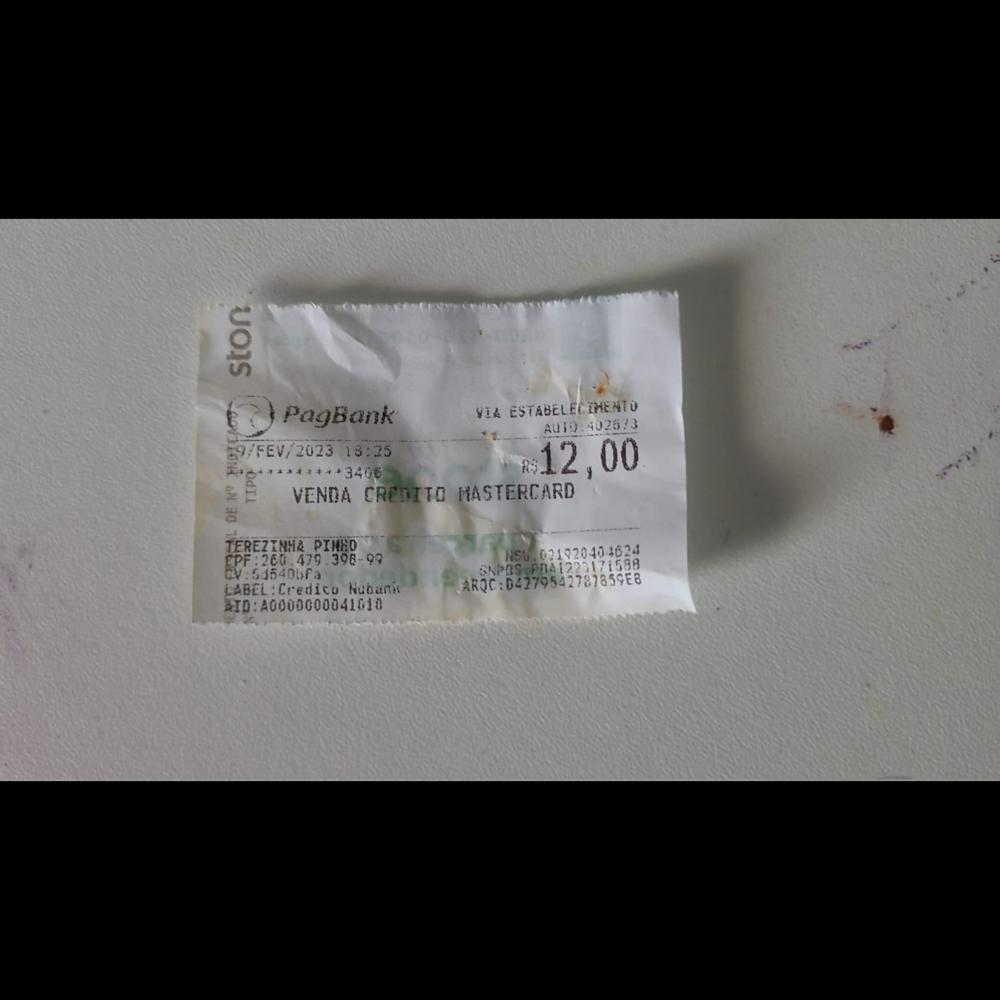
PagBank E9/FEV/2023 18:25 VIA ESTABELECIMENTO AUTD.402573 12,00 3406 VENDA CREDITO MASTERCARD TEREZINHA PIMRO EPF:260.479. 398-99 CV:545405fa EABEL:Credico Nubanit 31D:A0000000041010 NSU. 021920404624 SXX09:0R4122117158 AROC:D4779427878376